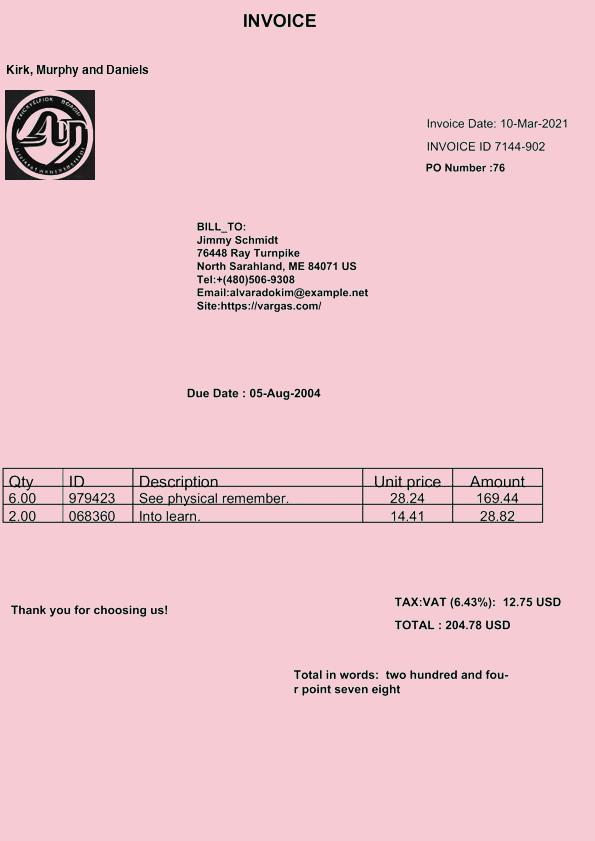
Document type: Invoice